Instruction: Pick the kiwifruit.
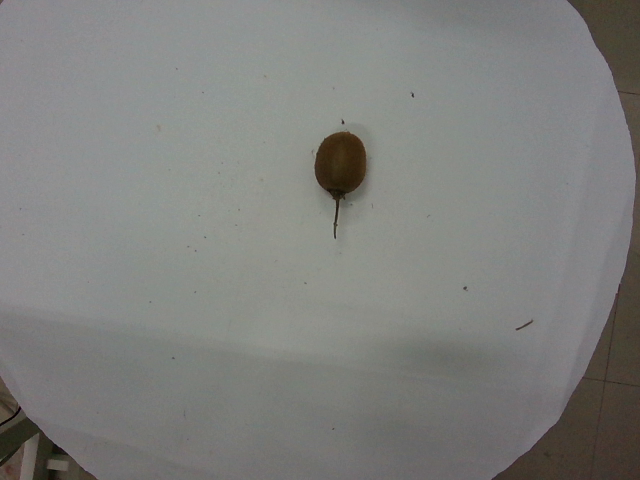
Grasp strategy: vertical